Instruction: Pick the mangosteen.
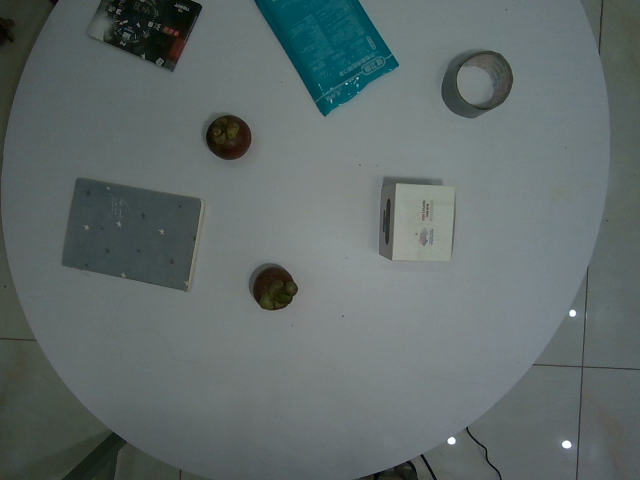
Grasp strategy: vertical